Question: In what way does the history help explain the case?
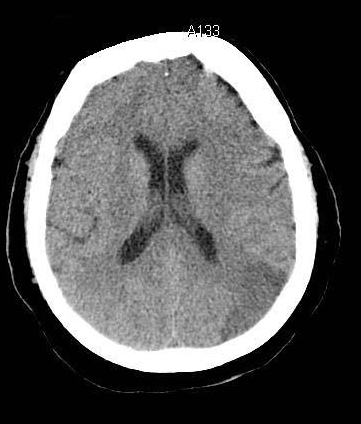
Answer: The patient's history of 74 yo WF with Diabetes and HTN, S/P cystectomy, TAH/RSO and ventral hernia now with acute mental status changes 2 days post op.  On first night postop, patient had a one-hour episode of hypotension (SBP 80-90) is key in understanding the case.